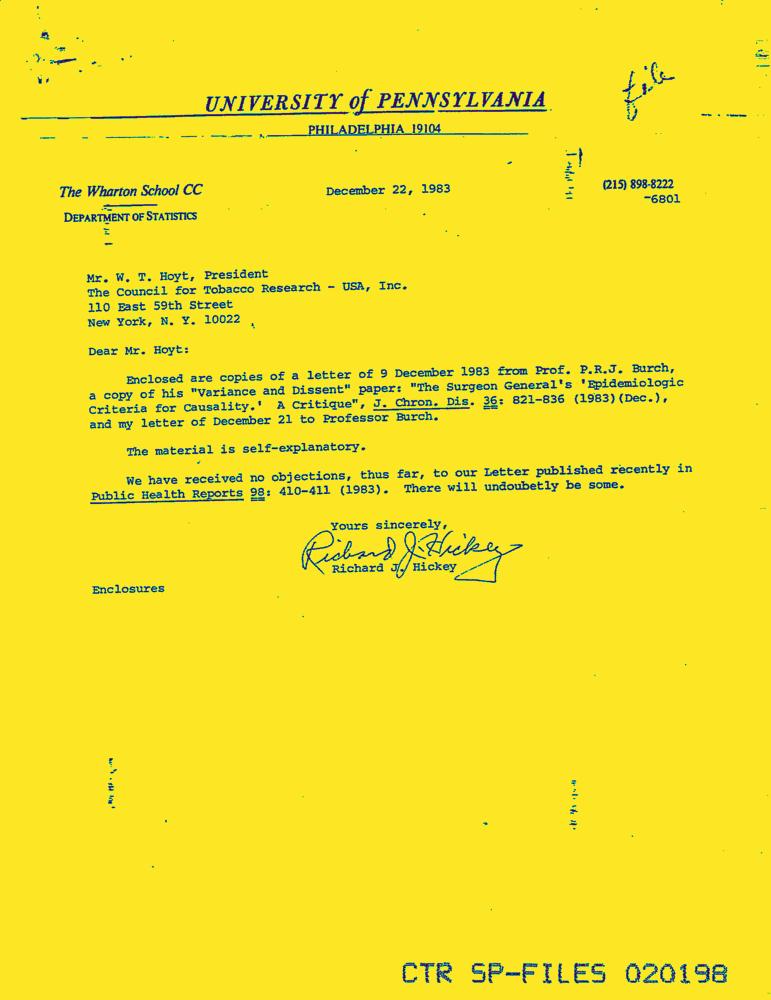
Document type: Letter-Doc